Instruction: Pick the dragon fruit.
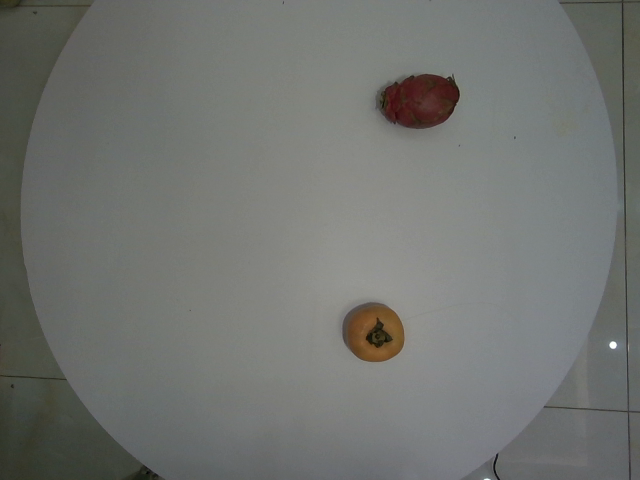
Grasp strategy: vertical